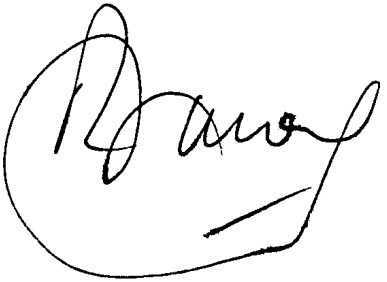
Signature of: reynaldo bignone